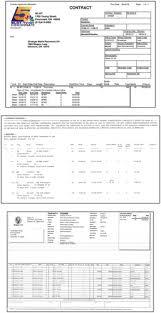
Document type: Invoice